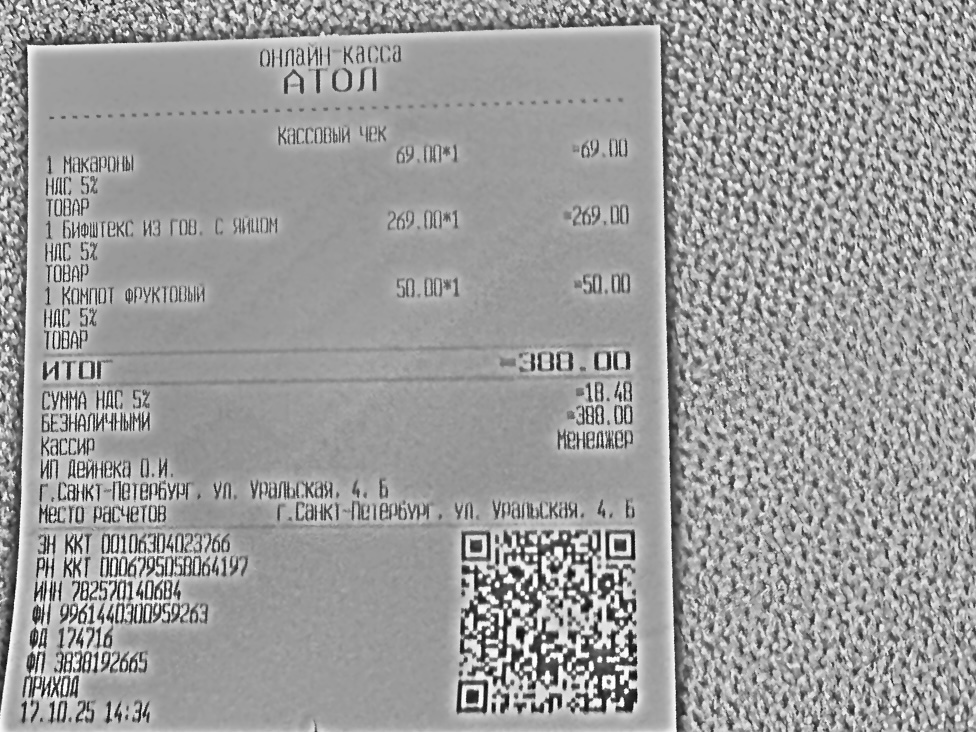
Продавец: ИП Дейнека О.И.
ИНН: 782570140684
Дата: 17.10.25
Товары: 1 Макароны; 1 Бифштекс из гов. с яйцом; 1 Компот фруктовый
Количество: 1; 1; 1
Цена: 69.00; 269.00; 50.00
Сумма: 69.00; 269.00; 50.00
Итого: 388.00